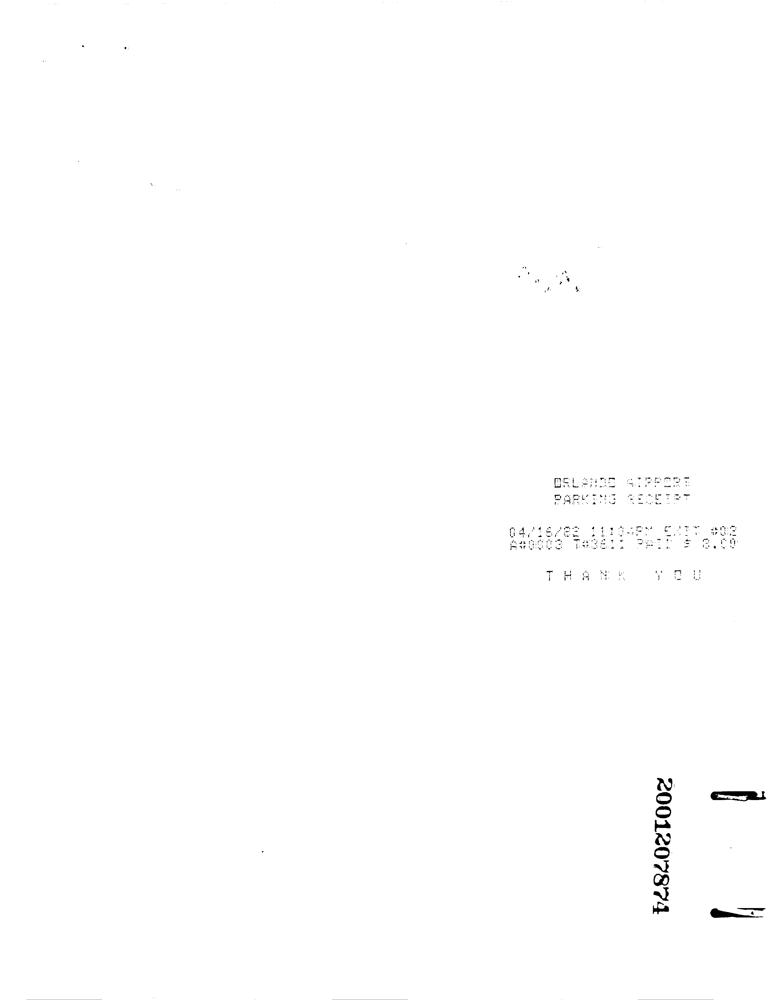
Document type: Invoice